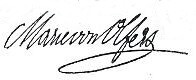
Signature of: marie olfers